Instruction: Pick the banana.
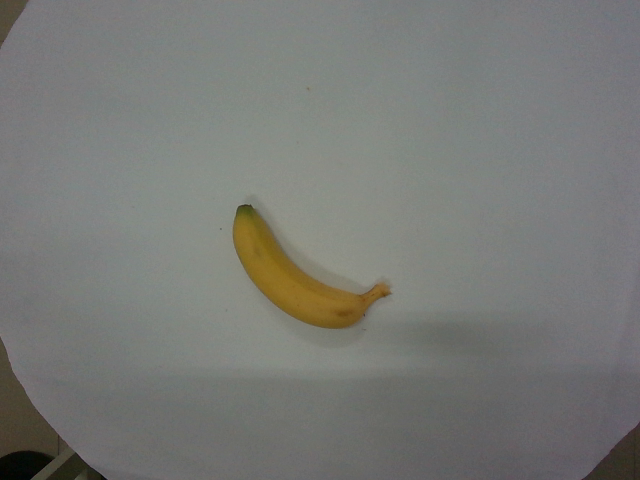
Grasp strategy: vertical